Question: What are the imaging findings?
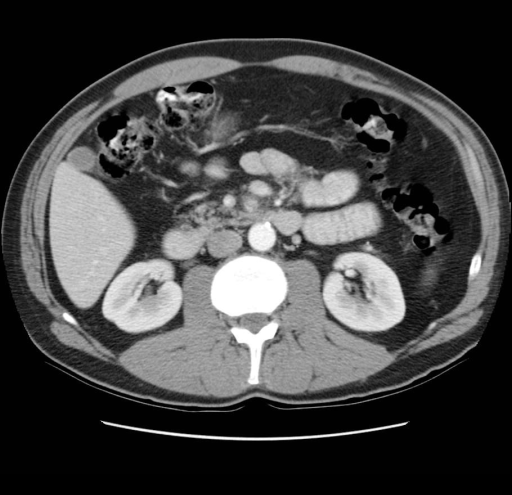
Answer: The imaging shows Abdominal CT (with contrast):1.  Mild stranding focally in the lesser sac, medial to the second portion of the duodenum, anterior to the third portion of the duodenum, posterior to the pancreas and just inferior to the pancreatic head, with mild stranding adjacent to the SMA.2.  Possible mild narrowing of the third portion of the duodenum between the SMA and aorta.Addendum: Small thrombus within the proximal portion of the SMA.  Distal to this region the contrast is not as bright as the proximal SMA, with mild adjacent inflammatory changes adjacent to the SMA consistent with SMA Syndrome. 1.  Mild stranding focally in the lesser sac, medial to the second portion of the duodenum, anterior to the third portion of the duodenum, posterior to the pancreas and just inferior to the pancreatic head, with mild stranding adjacent to the SMA.

2.  Possible mild narrowing of the third portion of the duodenum between the SMA and aorta.

Addendum: Small thrombus within the proximal portion of the SMA.  Distal to this region the contrast is not as bright as the proximal SMA, with mild adjacent inflammatory changes adjacent to the SMA consistent with SMA Syndrome..